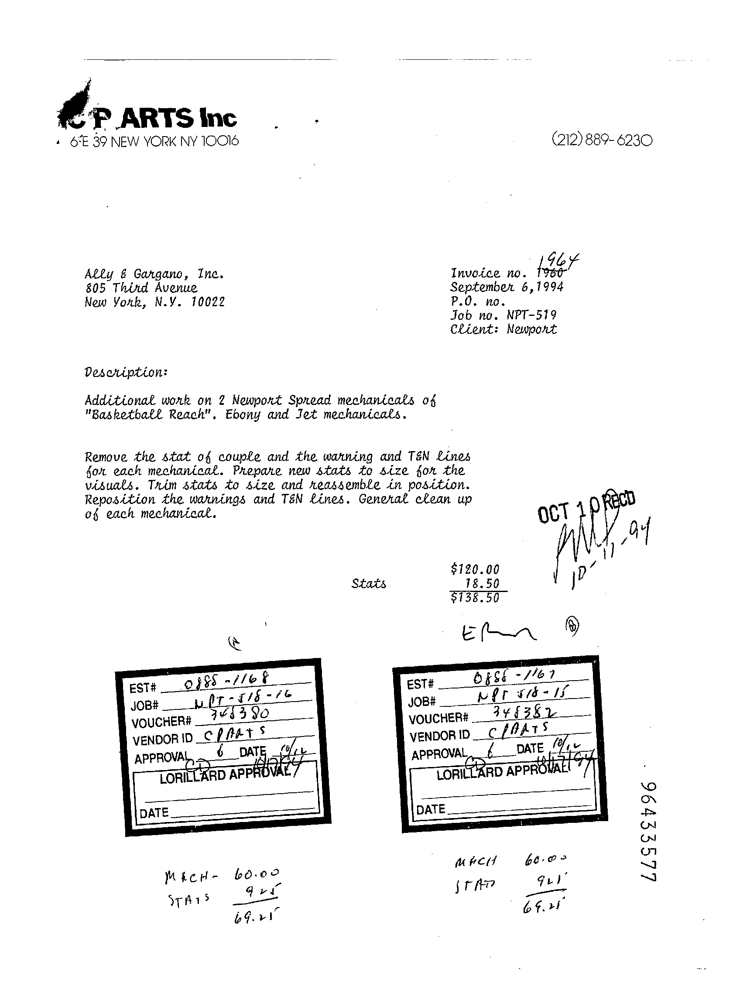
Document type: Invoice